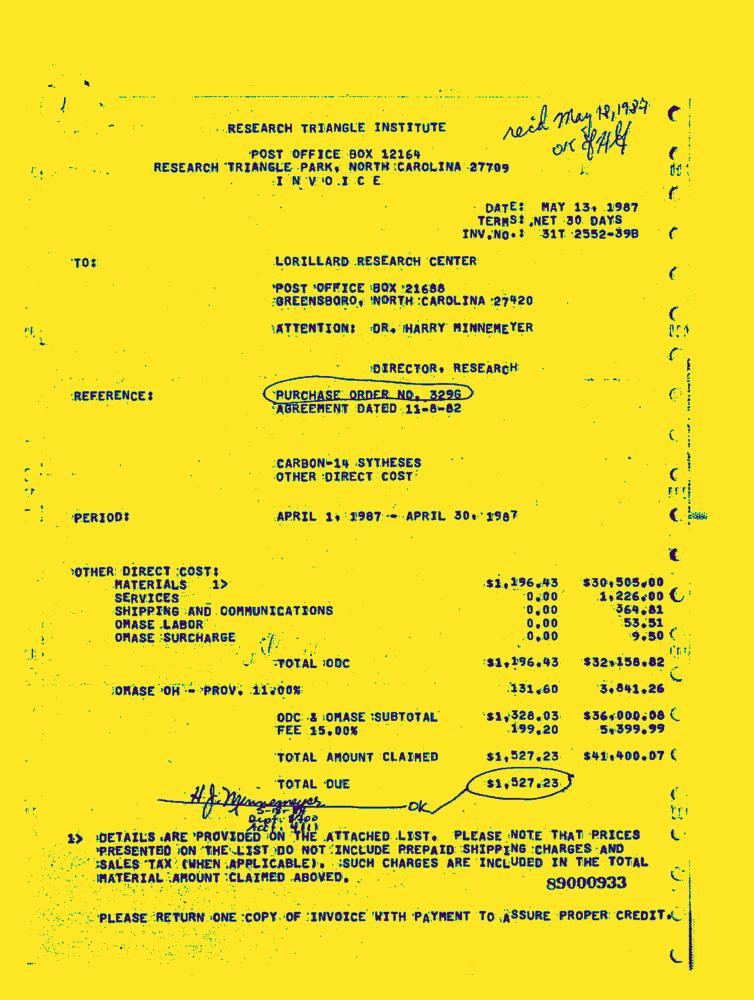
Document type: Invoice-Doc